Question: What was observed in the imaging?
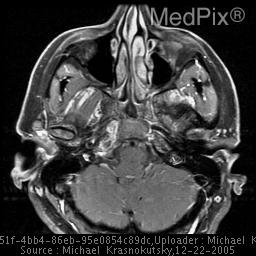
Answer: The imaging shows Homogeneous mass centered in the right petro-clival fissure. Low signal on T1, high on T2, with marked homogeneous enhancement. There is also extension of the tumor through the skull base into the right nasopharynx, anterior to the longus colli muscle and compressing it. The lesion is also producing mass effect in the region of the fossa of Rosenmueller. Axial post contrast T1 with fat sat. Enhancing mass with areas of non enhacement likely representing chondroid matrix..